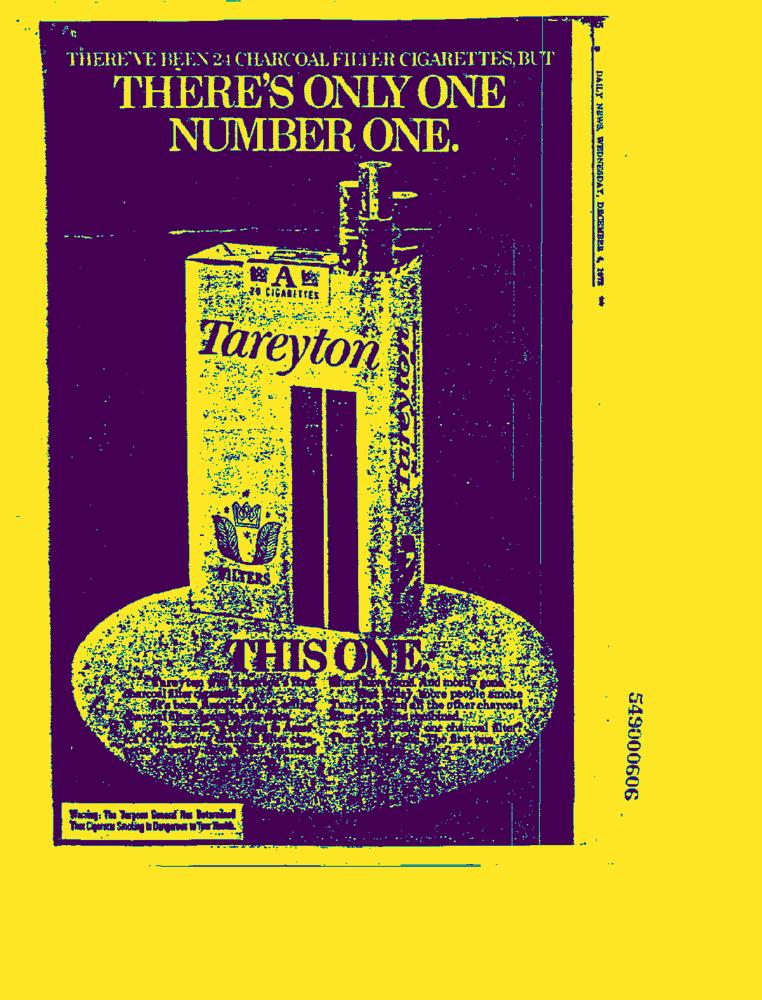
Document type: AD